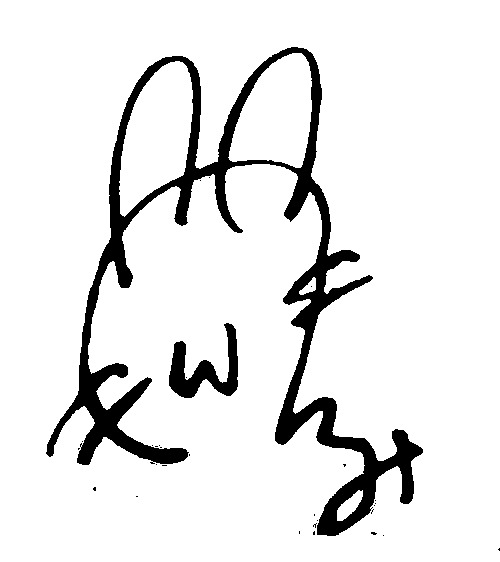
Signature of: nozomi kitano